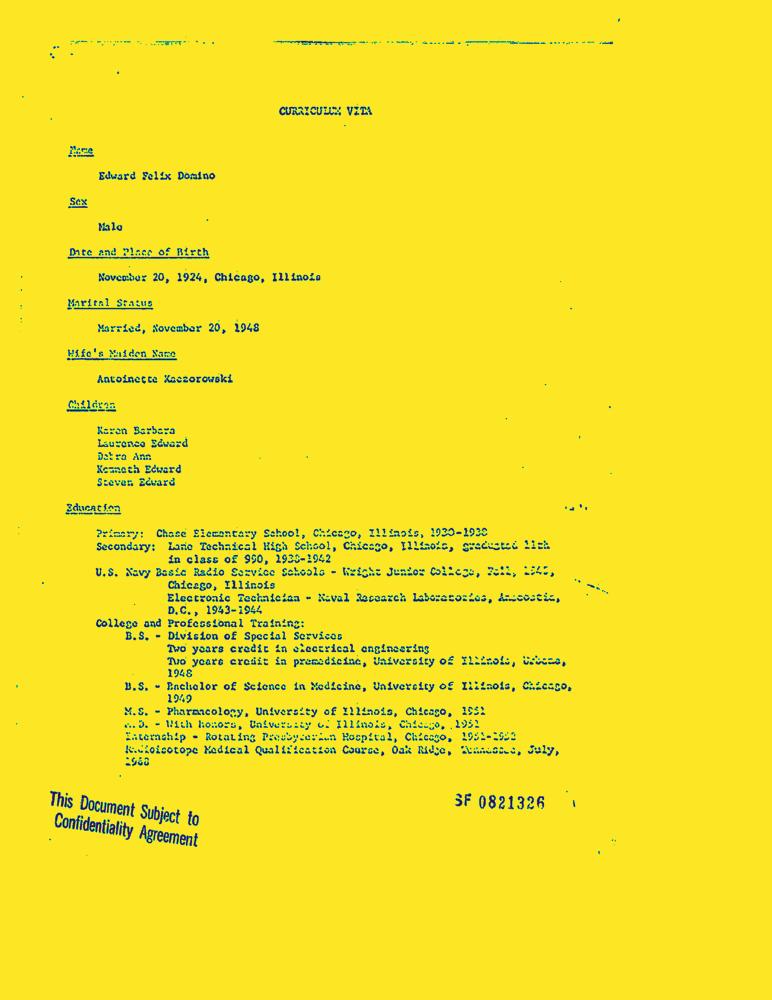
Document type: Resume-Doc